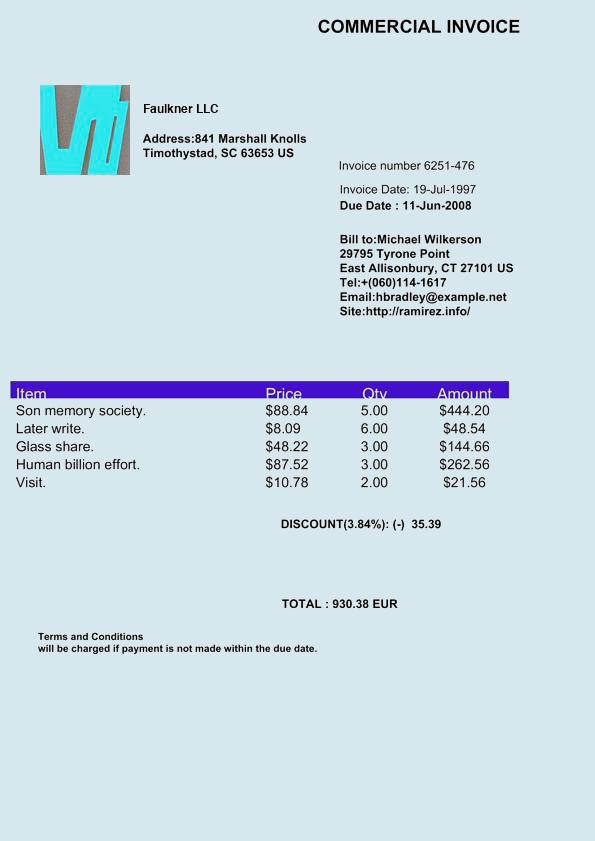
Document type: Invoice